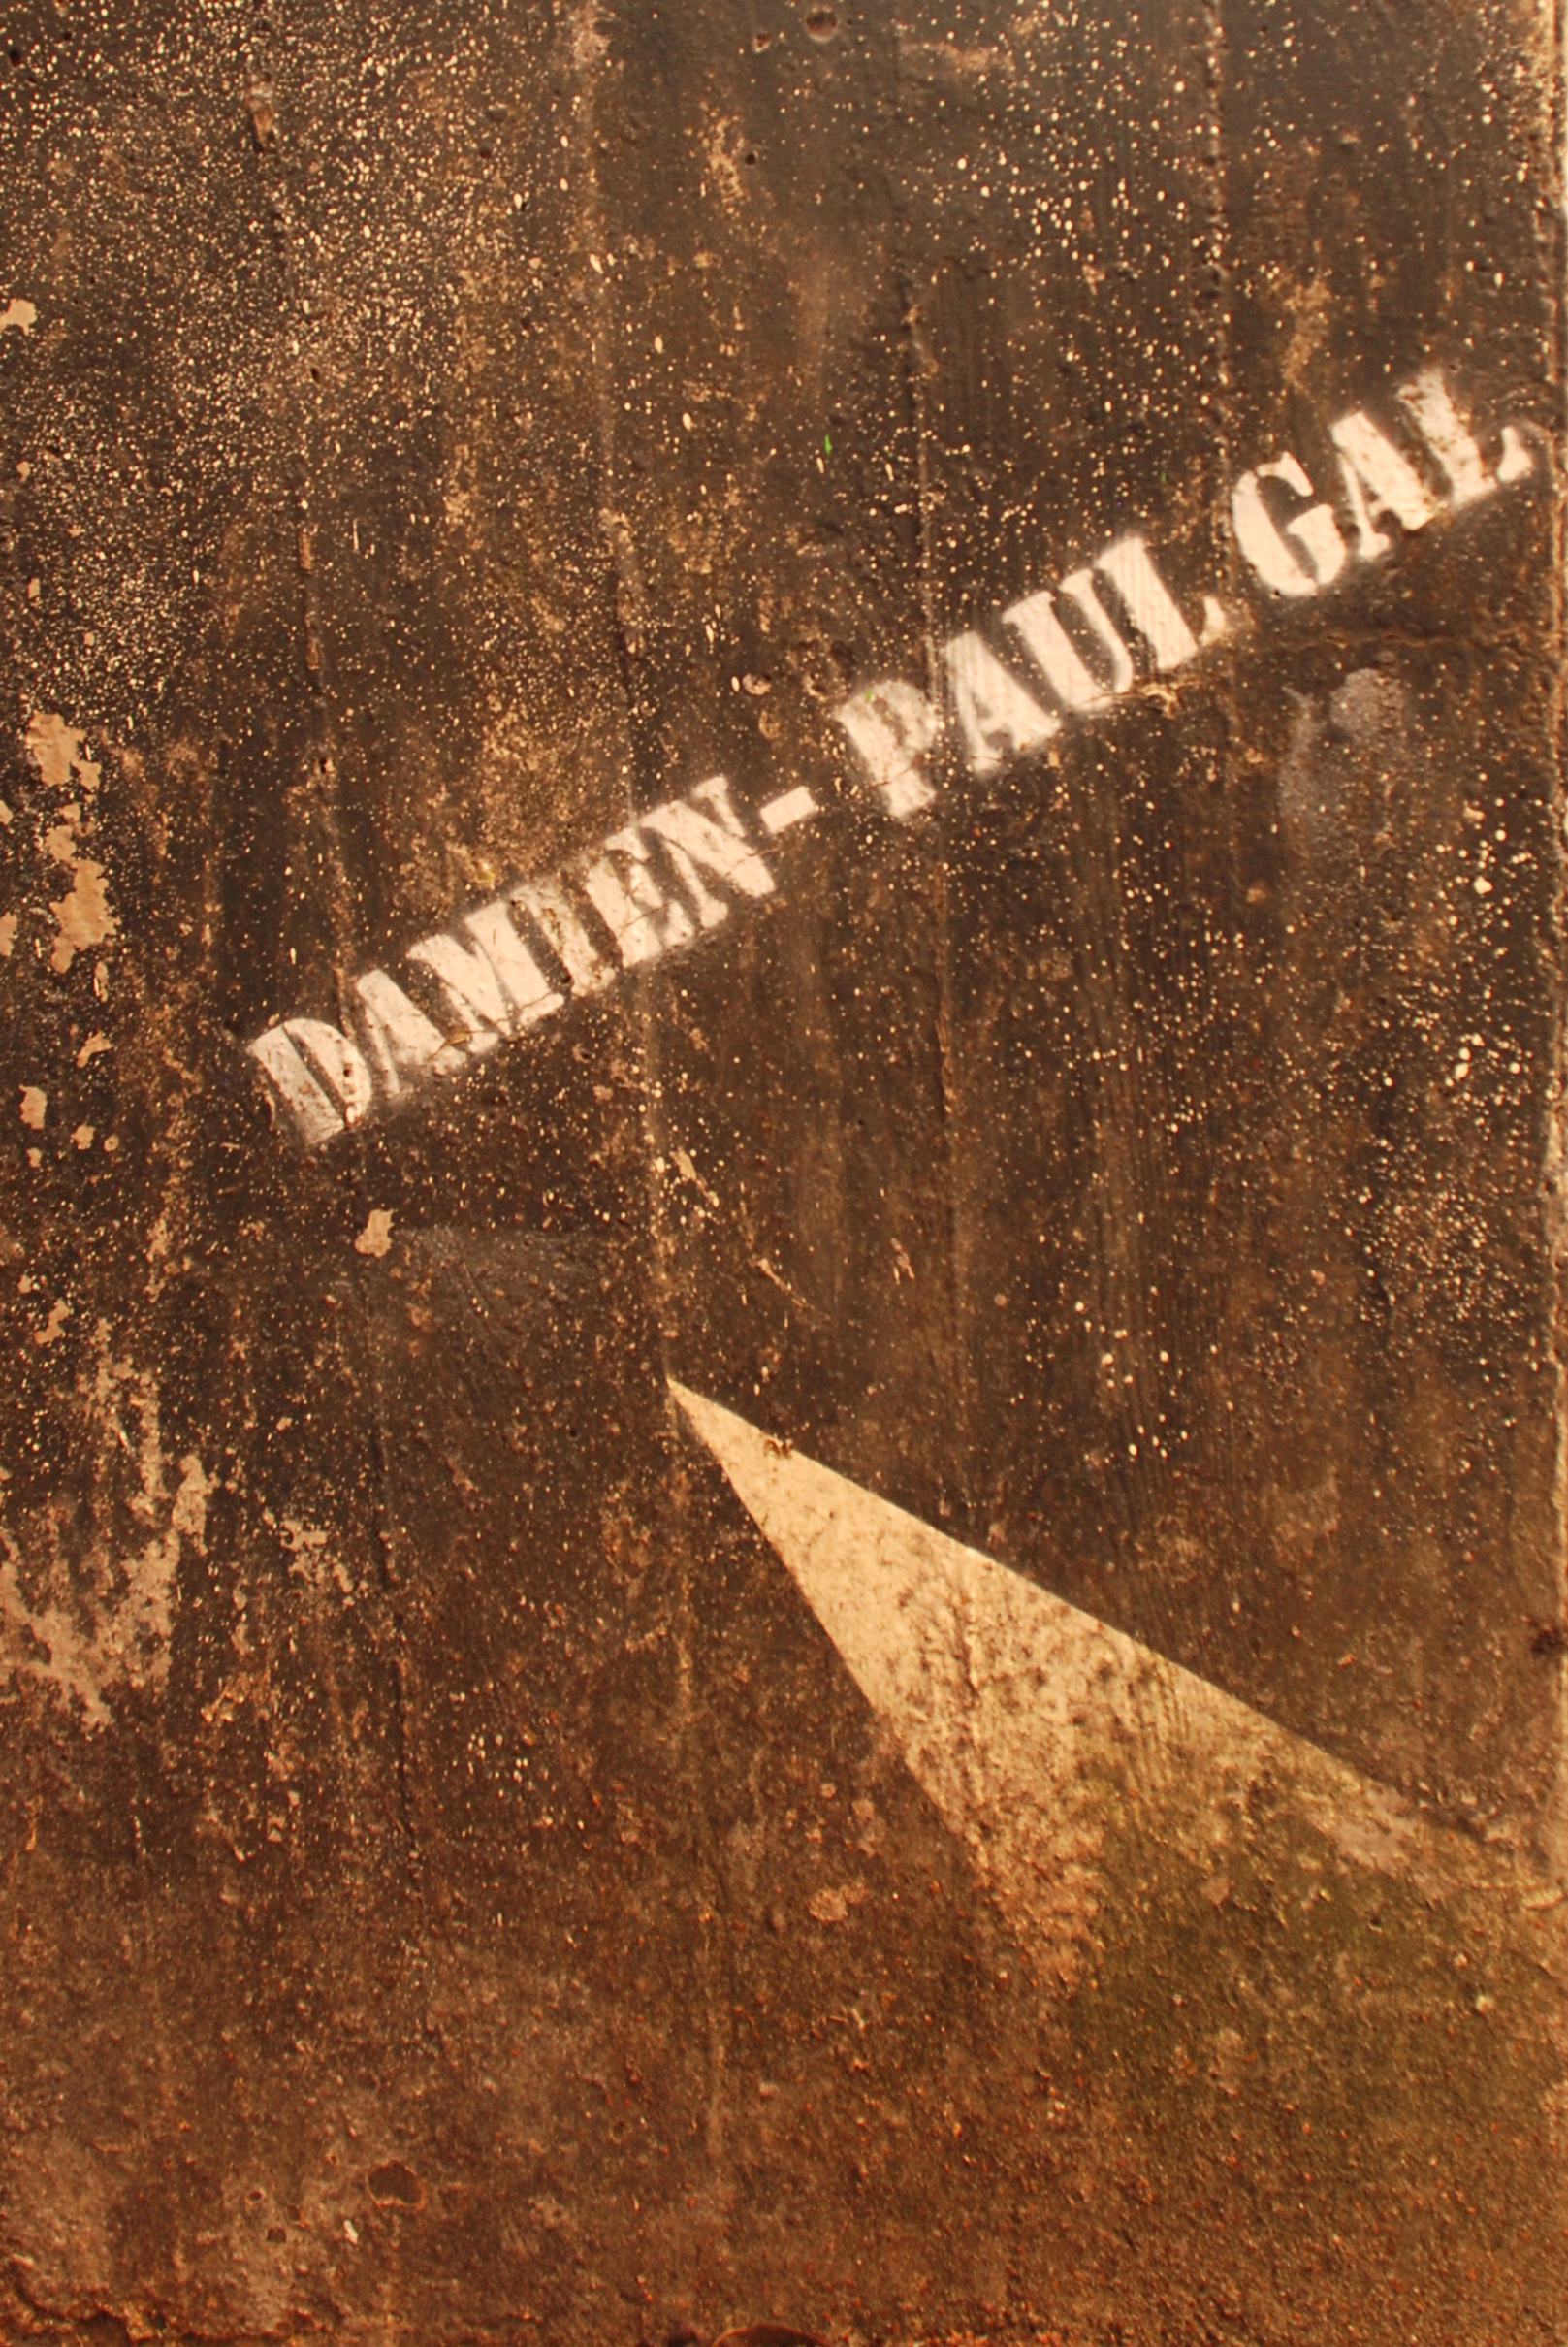
Signature of: damien paul gal